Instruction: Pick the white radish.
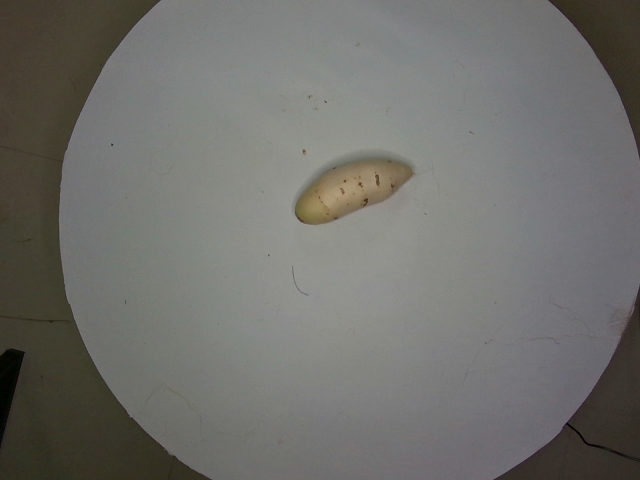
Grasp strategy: vertical